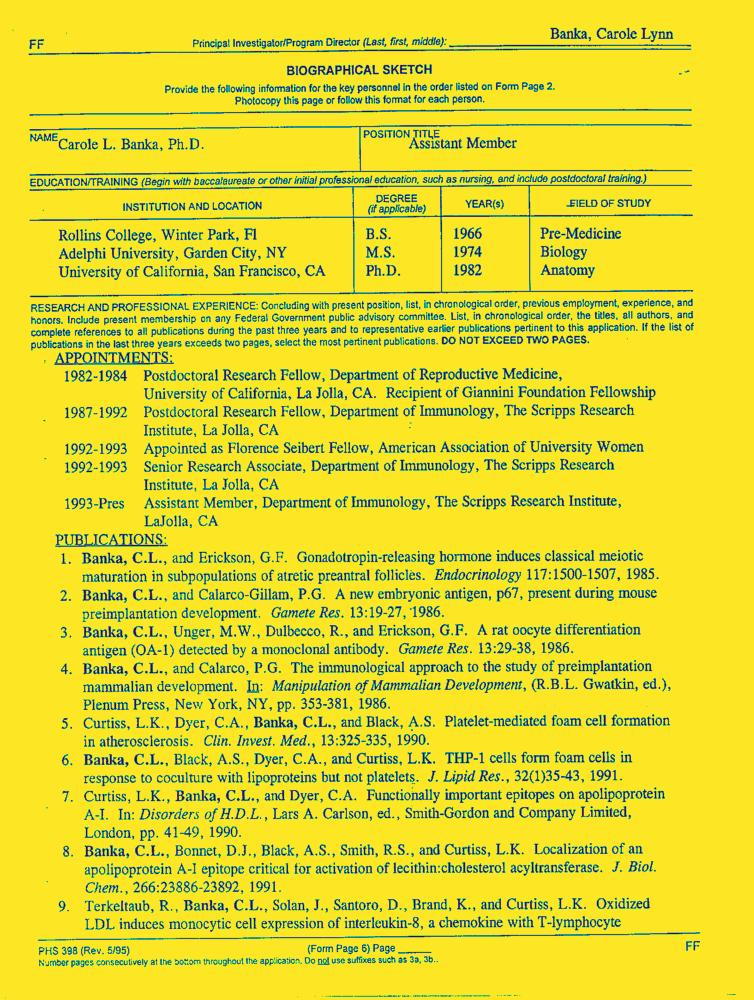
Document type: Resume-Doc